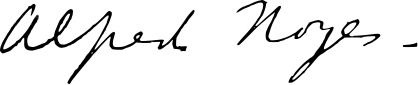
Signature of: alfred noyes